Question: Explain the disease:
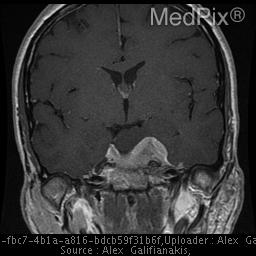
Answer: The disease is discussed as: Meningiomas are the most common extra-axial  tumor and the most common non-glial intracranial tumor.  They are normally solid, well-marginated benign lesions originating from the meninges accounting for 15- 20% of adult brain tumors.  The most common locations include the bilateral convexities, parasagittal regions, parafalcine, sphenoid wing, olfactory groove, and suprasellar region.  The typical appearance of a meningioma is a homogeneous solid tumor.  Nonenhanced computed tomography demonstrates a homogeneous mass that is isodense to intracranial parenchyma. Contrast enhanced scans demonstrate diffusely homogeneous enhancement. MRI is typically isointense to relatively hypointense on T1 weighted images. T2 weighted images generally demonstrate slightly increased signal intensity in relationship to the contiguous gray matter. Gadolinium enhanced MR images demonstrate intense uniform enhancement.  Although meningiomas are histologically benign, they may invade surrounding structures including the dura and bony structures.  On rare occasions, the meningioma may completely penetrate the calvarium to invade the scalp. Meningiomas may occasionally present atypical imaging features such as those seen in cystic, lipoblastic, or angioblastic meningiomas.  Peritumoral edema and ring enhancement may also be seen.